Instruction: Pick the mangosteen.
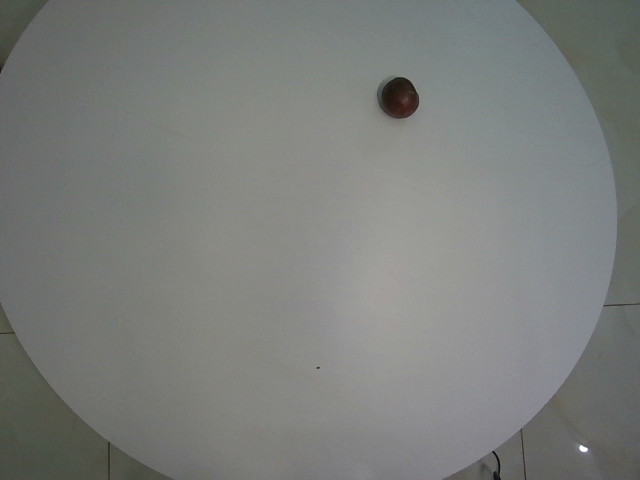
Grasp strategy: vertical